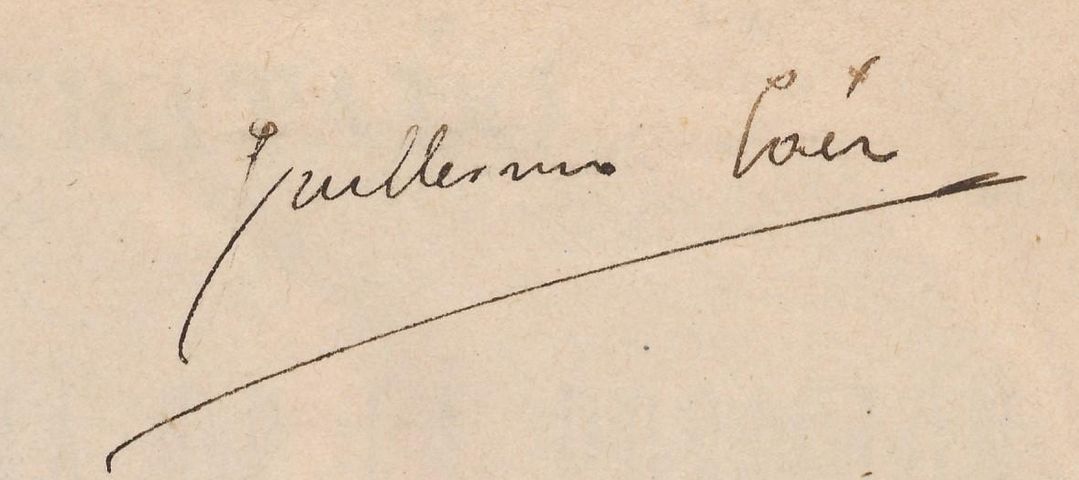
Signature of: guillermo sáez muñoz